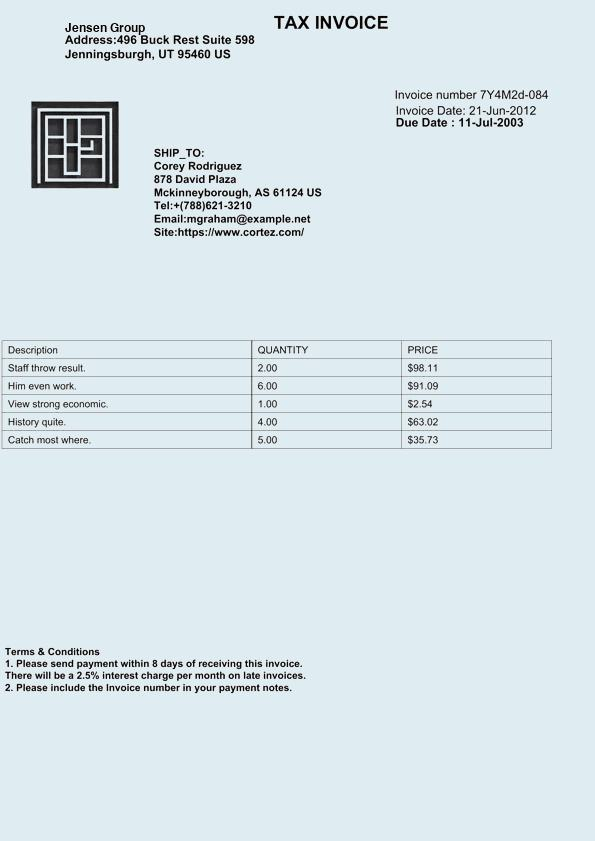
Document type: Invoice